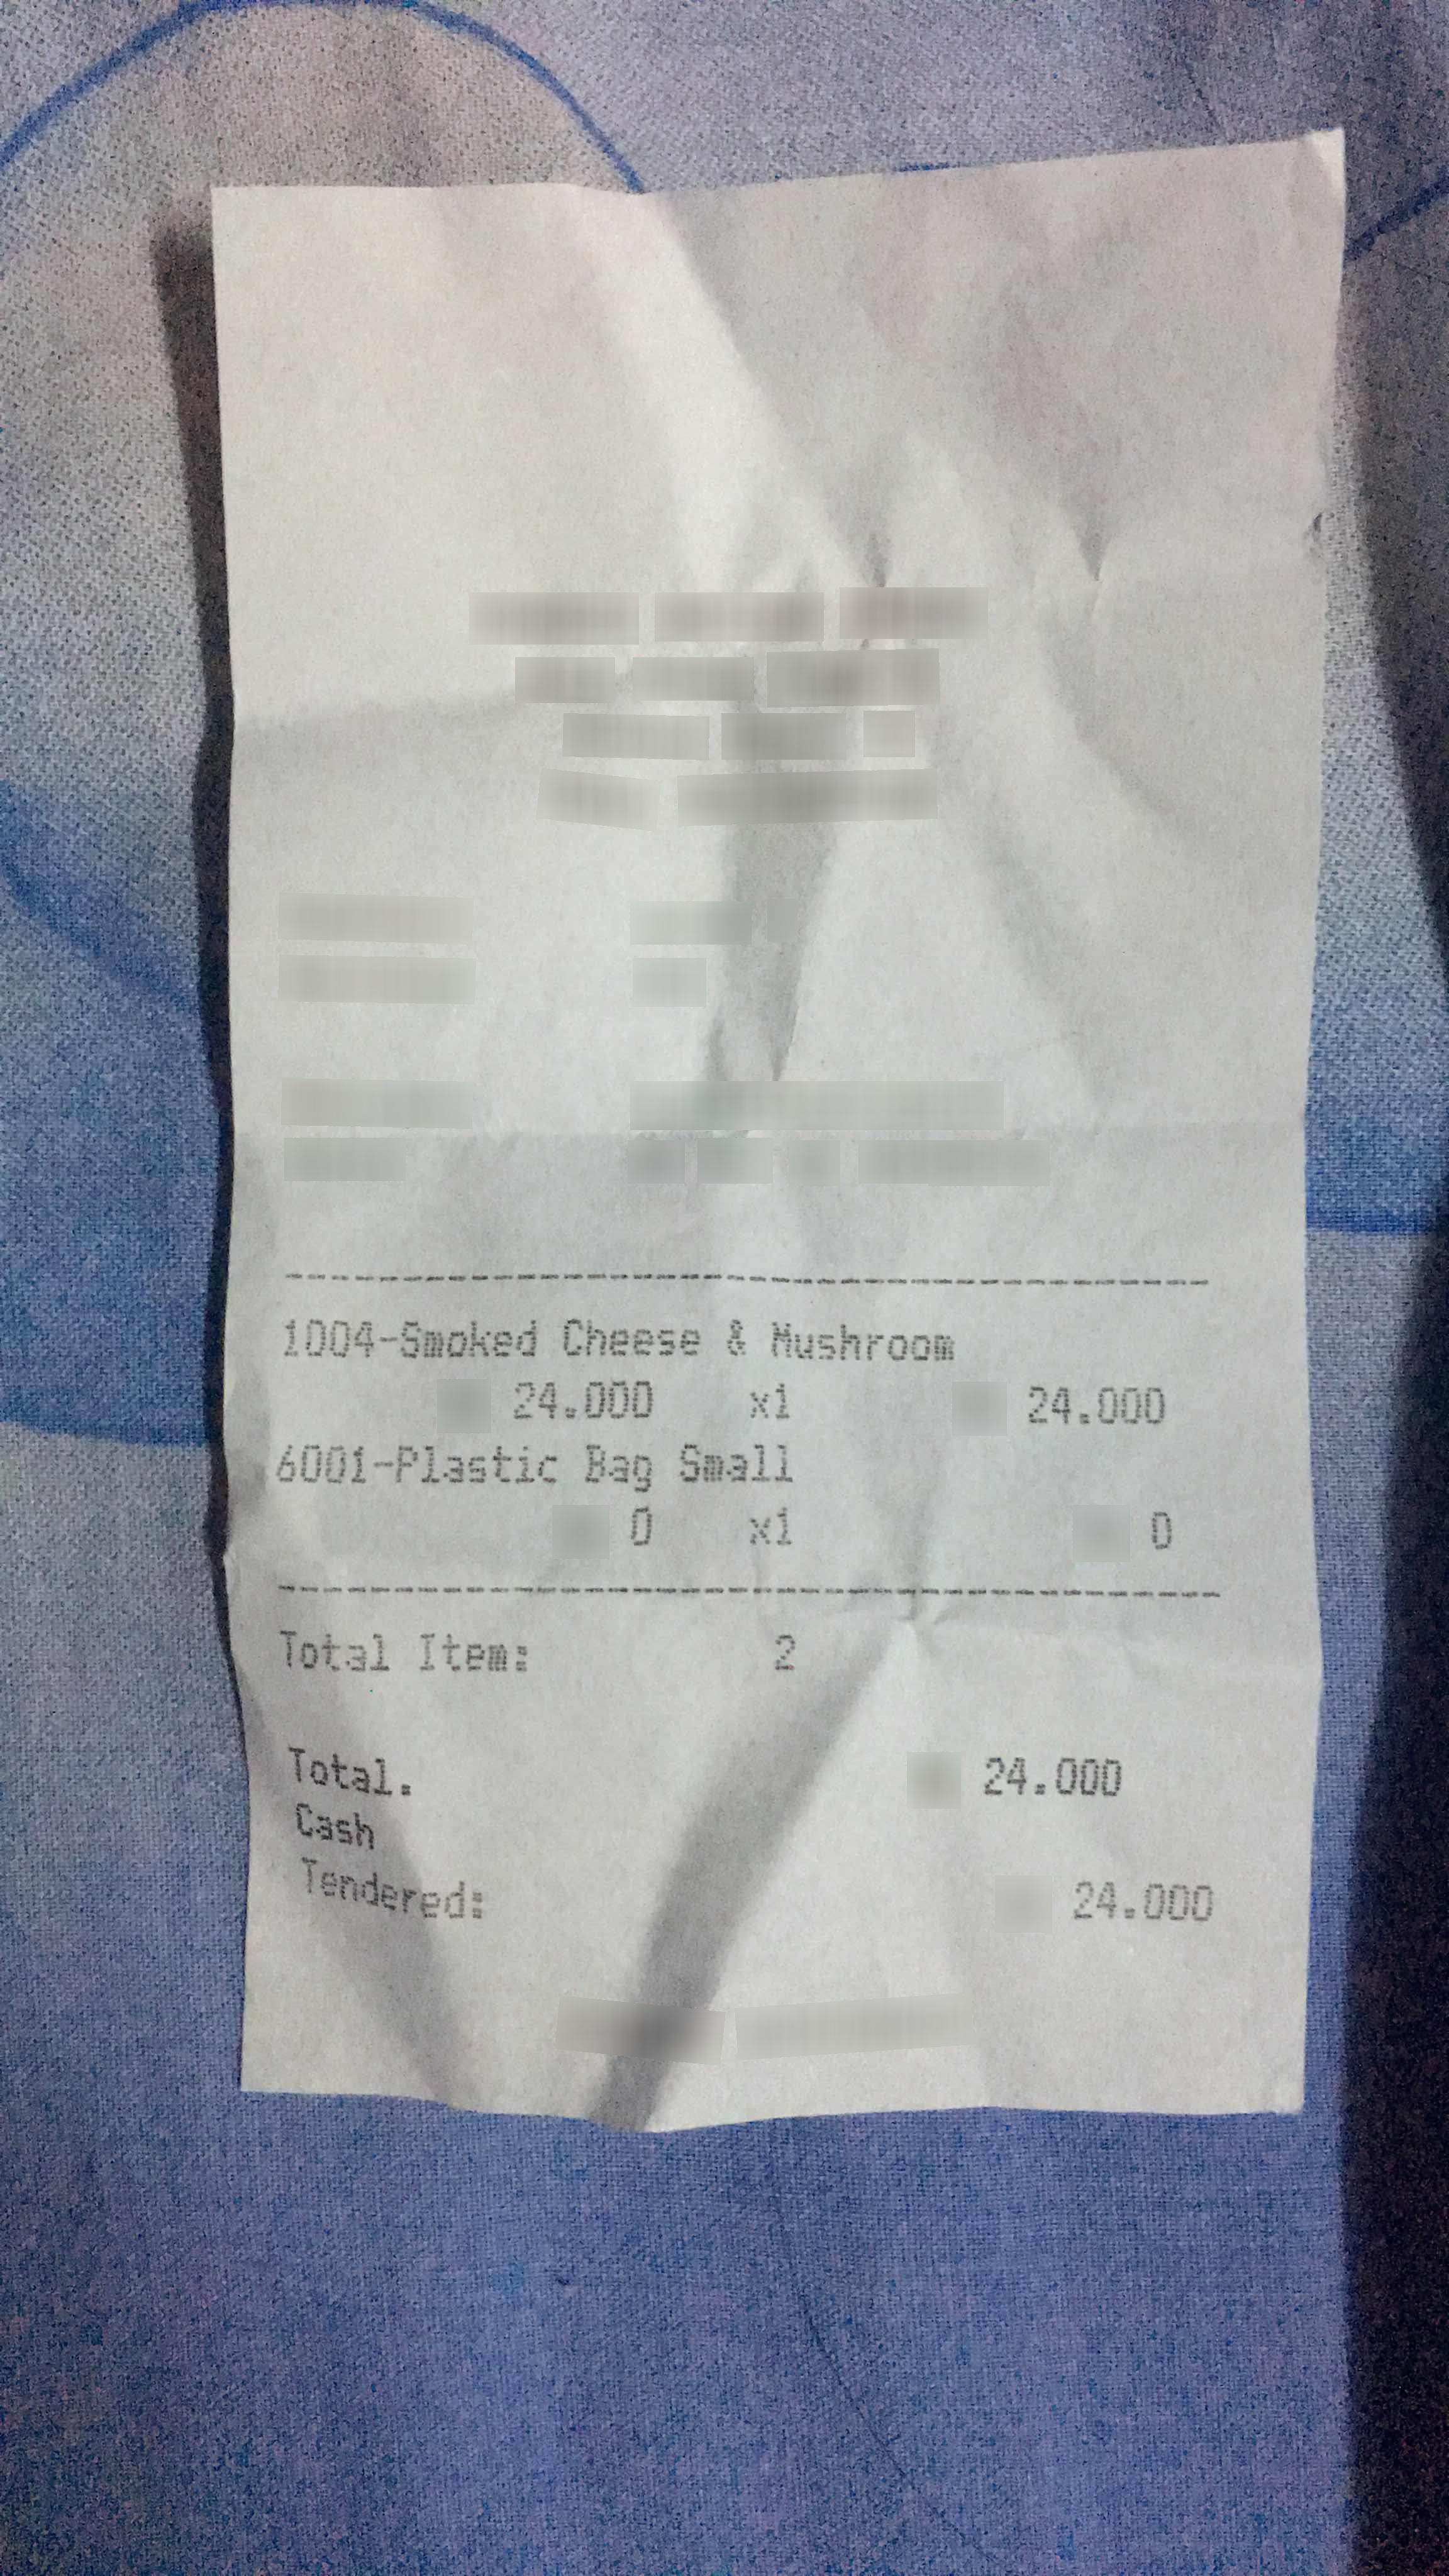
Number of items: 2
Total: 24.000
OCR text regions:
text: 1004-Smoked
text: Cheese
text: &
text: Mushroom
text: 24.000
text: x1
text: 24.000
text: 6001-Plastic
text: Bag
text: Small
text: 0
text: x1
text: 0
text: Total.
text: 24.000
text: Cash
text: Tendered:
text: 24.000
text: Total
text: Item:
text: 2